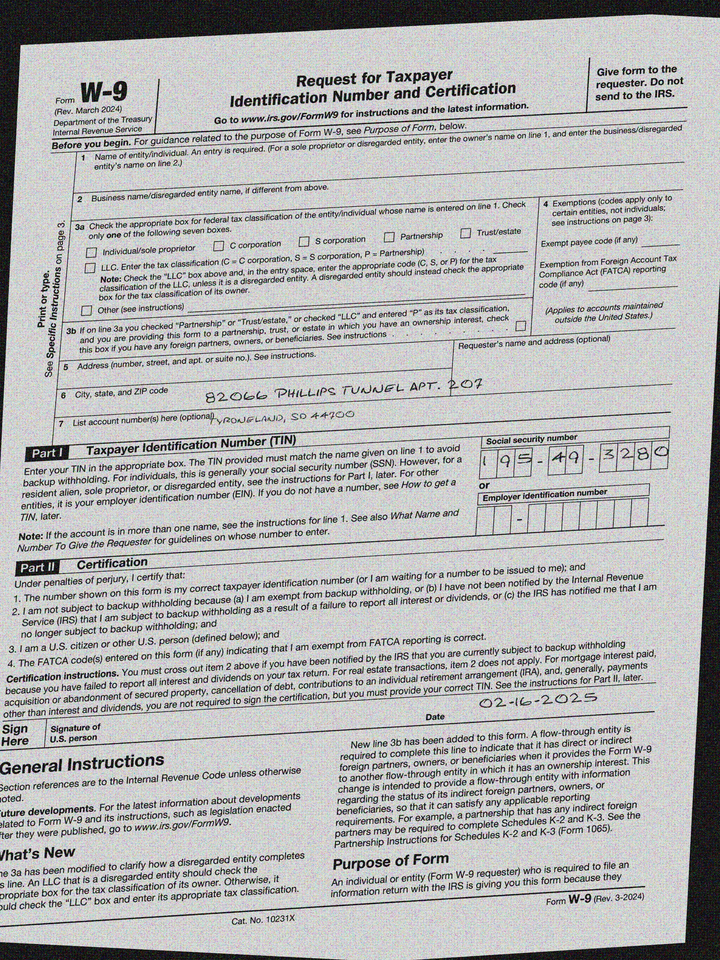
adr1: 82066 Phillips Tunnel Apt. 207
adr2: Tyroneland, SD 44700
cbx: no
ssn: 195493280
sdt: 02-16-2025